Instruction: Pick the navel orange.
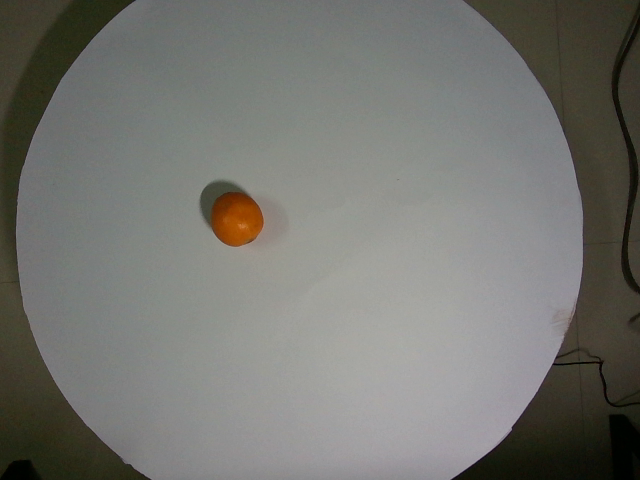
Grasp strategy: vertical